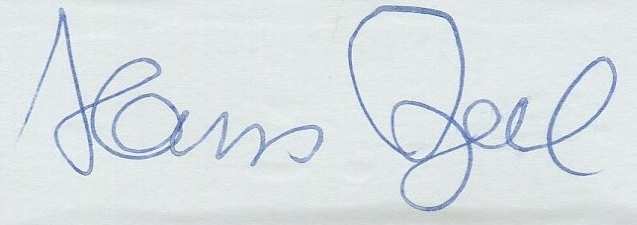
Signature of: hans apel